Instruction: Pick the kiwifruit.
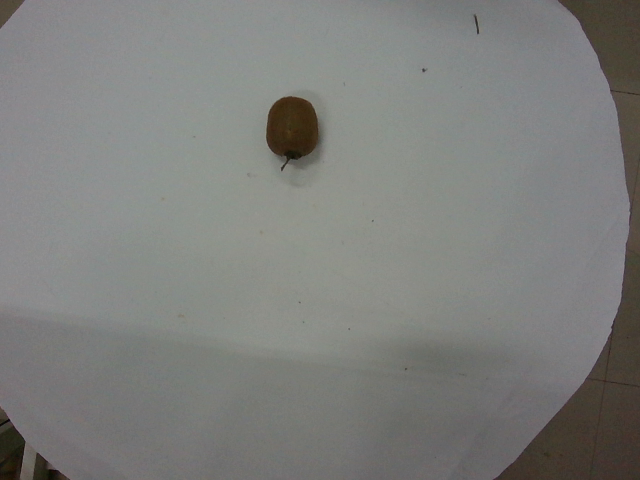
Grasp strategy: vertical